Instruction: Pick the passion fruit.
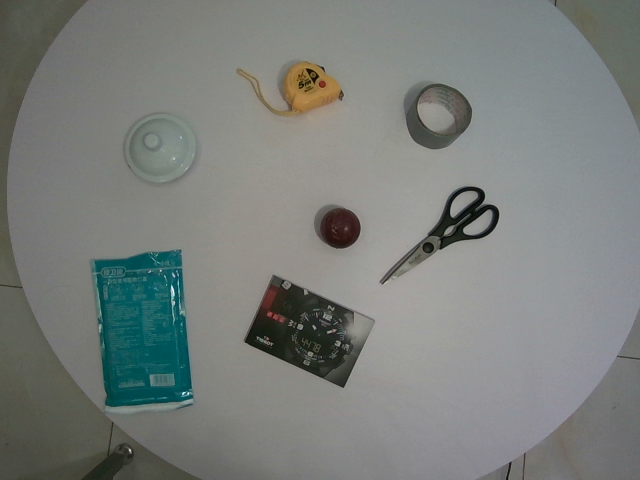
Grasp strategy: vertical